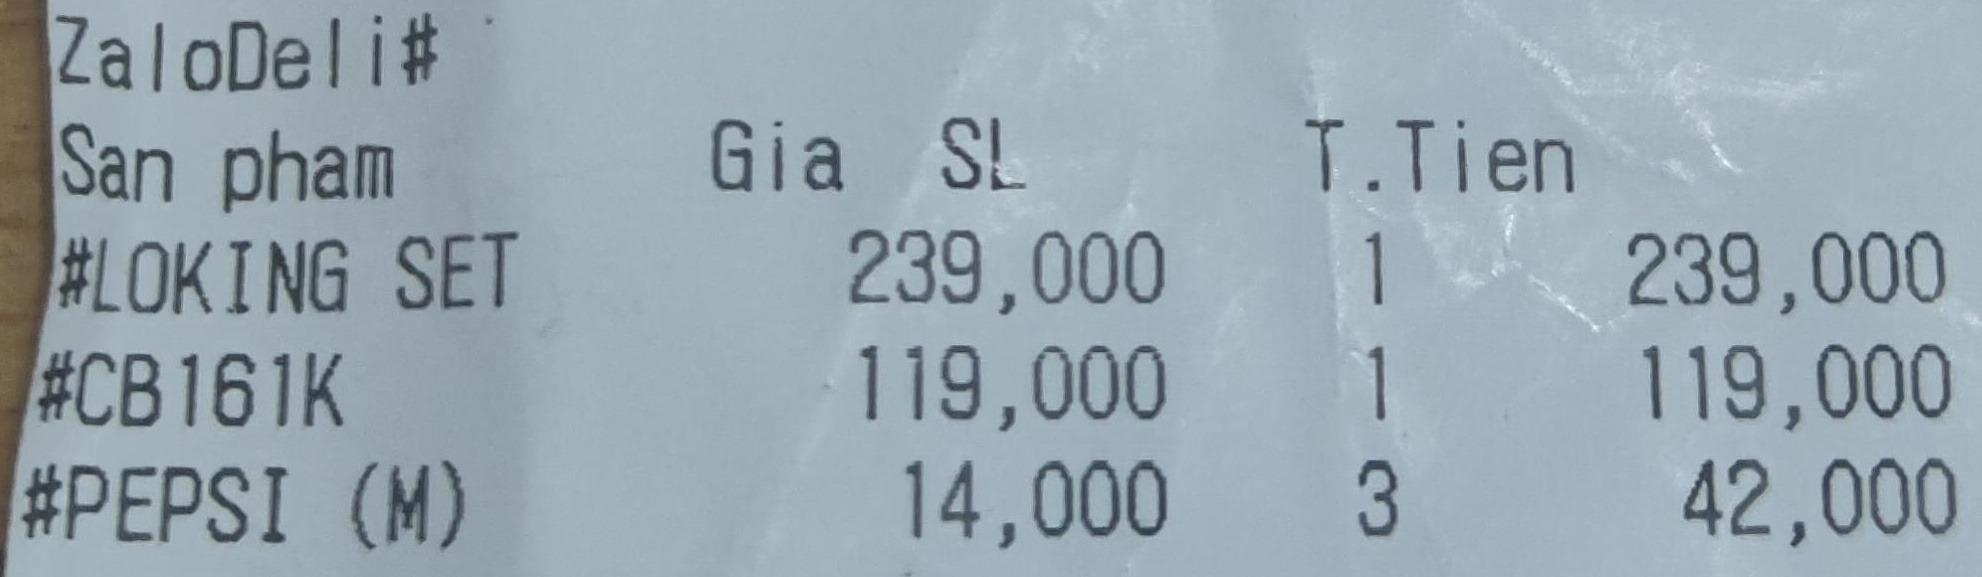
ZaloDeli#
<table>
<tr>
<th>San pham</th>
<th>Gia</th>
<th>SL</th>
<th>T.Tien</th>
</tr>
<tr>
<td>#LOKING SET</td>
<td>239,000</td>
<td>1</td>
<td>239,000</td>
</tr>
<tr>
<td>#CB161K</td>
<td>119,000</td>
<td>1</td>
<td>119,000</td>
</tr>
<tr>
<td>#PEPSI (M)</td>
<td>14,000</td>
<td>3</td>
<td>42,000</td>
</tr>
</table>